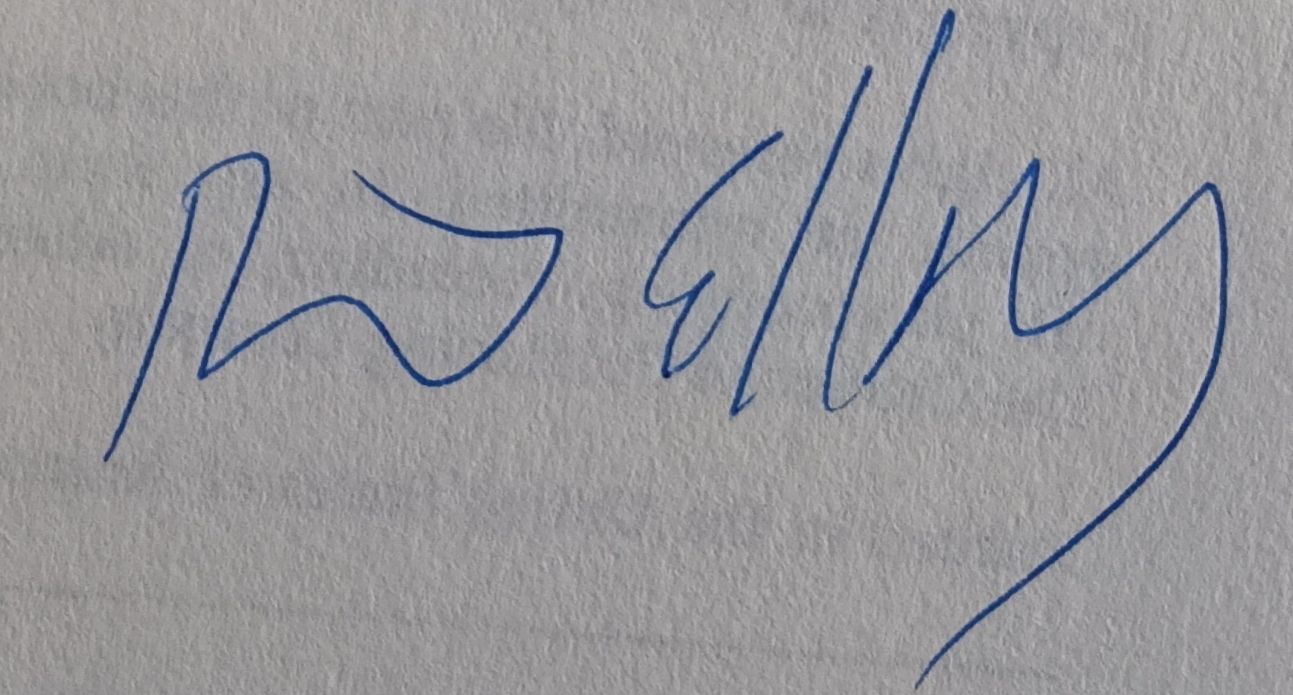
Signature of: robert ellsberg